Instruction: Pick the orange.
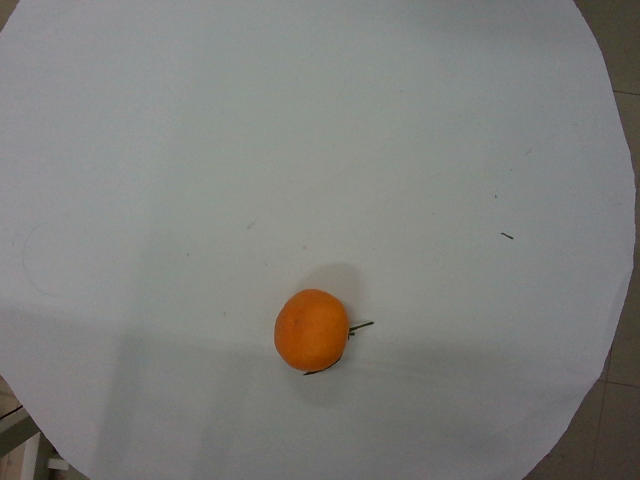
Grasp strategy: vertical